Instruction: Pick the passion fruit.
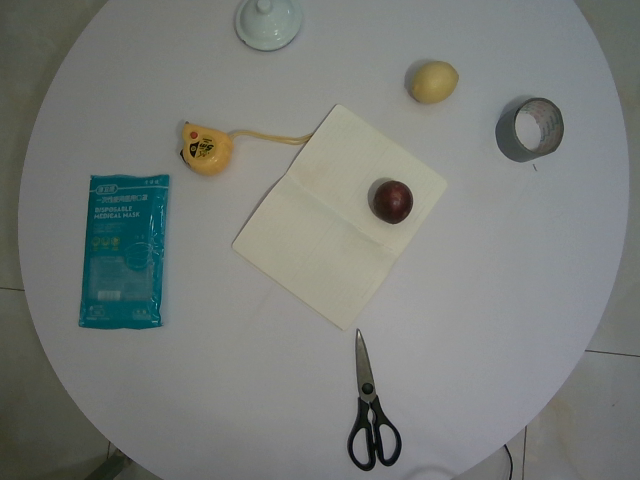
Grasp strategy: vertical